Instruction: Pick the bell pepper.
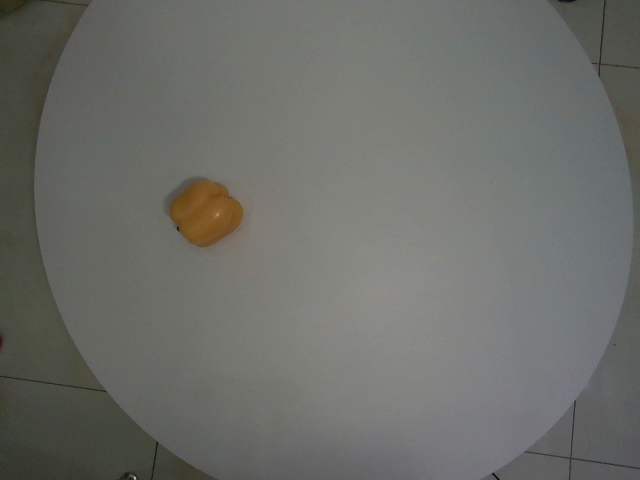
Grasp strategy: vertical